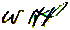
Signature of: william hunt painter